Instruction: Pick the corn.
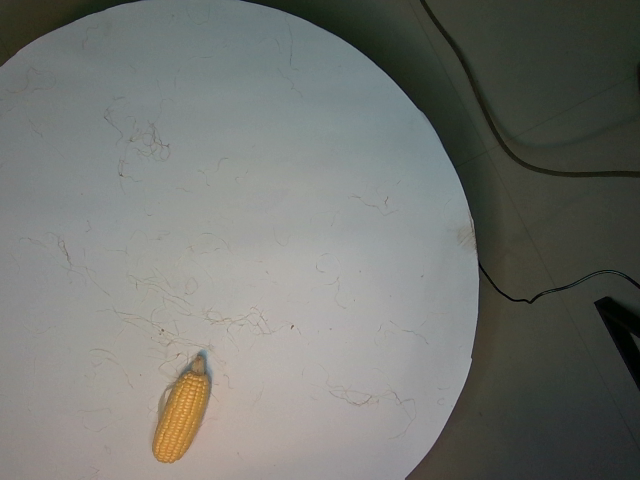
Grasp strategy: vertical